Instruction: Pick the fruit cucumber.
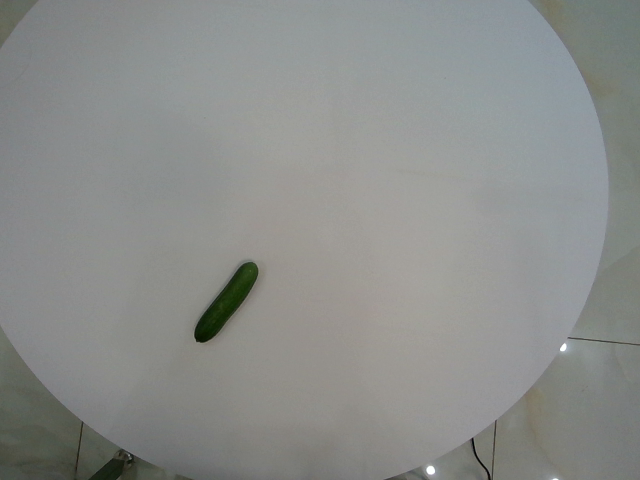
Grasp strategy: vertical